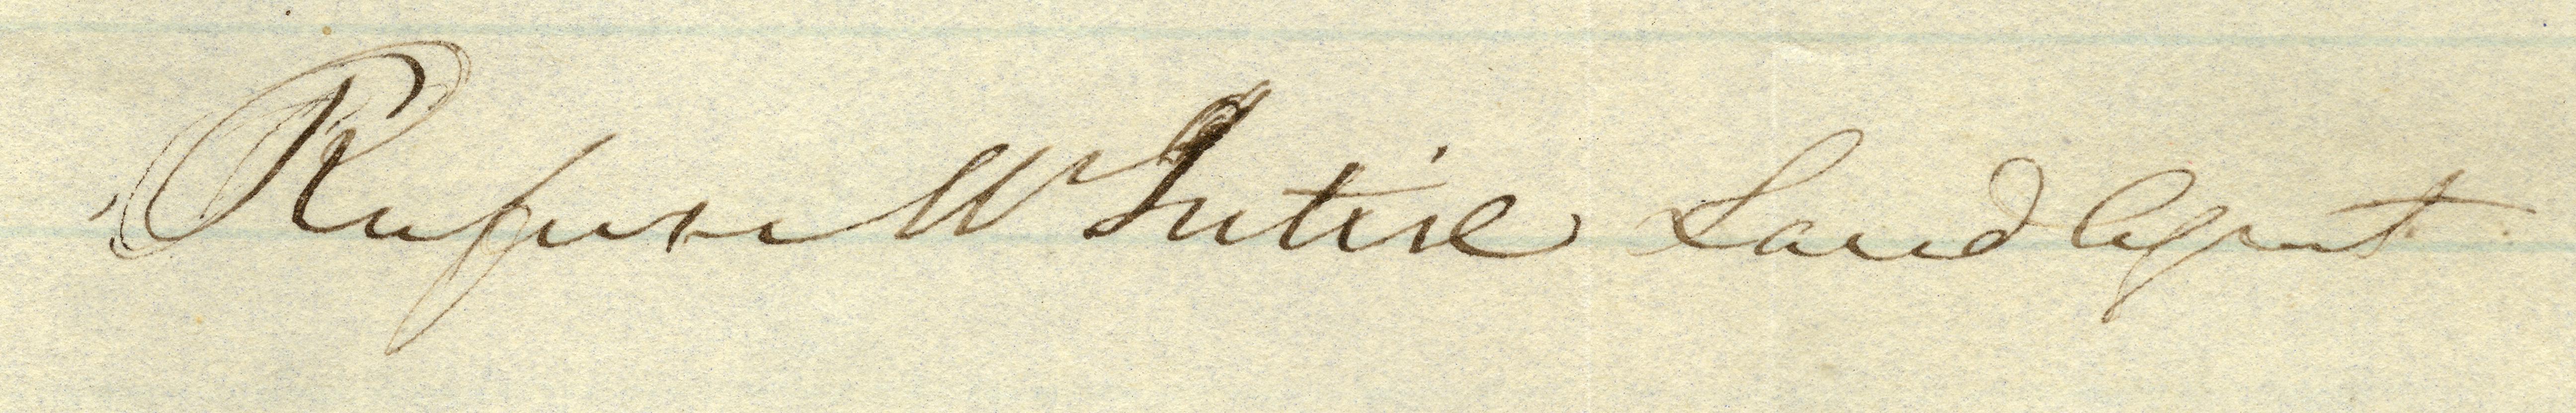
Signature of: rufus mcintire